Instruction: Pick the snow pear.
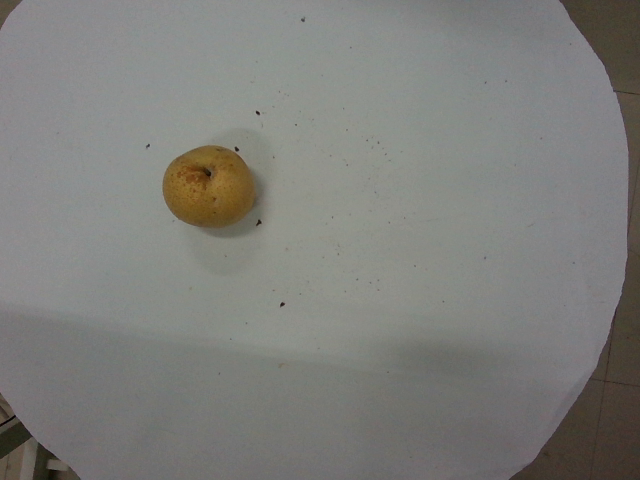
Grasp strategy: vertical